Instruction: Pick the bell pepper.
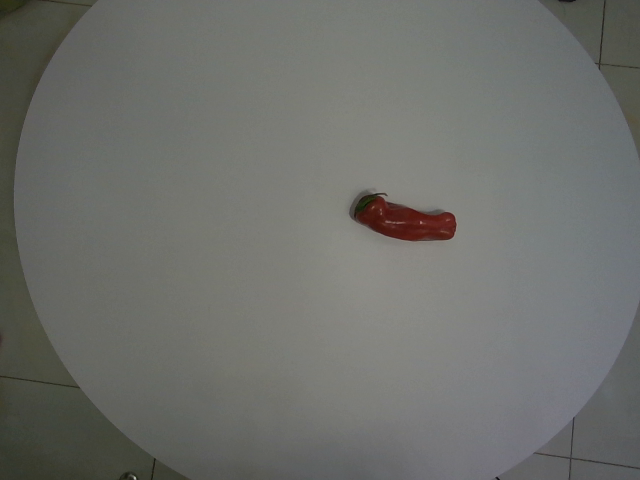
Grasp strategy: vertical